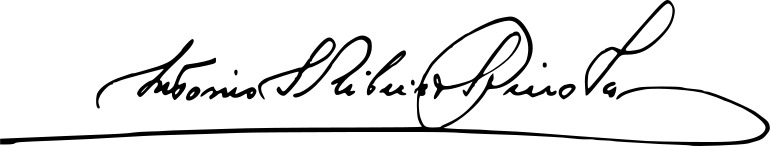
Signature of: antónio de spínola